Question: What is the potential diagnosis?
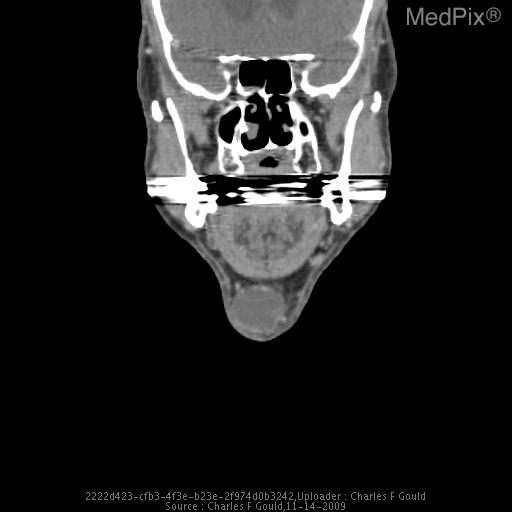
Answer: The possible diagnosis includes •  Lingual or sublingual thyroid
•  Thyroid carcinoma
•  Dermoid or epidermoid of tongue
•  Submandibular of sublingual space abscess
•  Mixed laryngocele
•  Thyroglossal duct cyst.